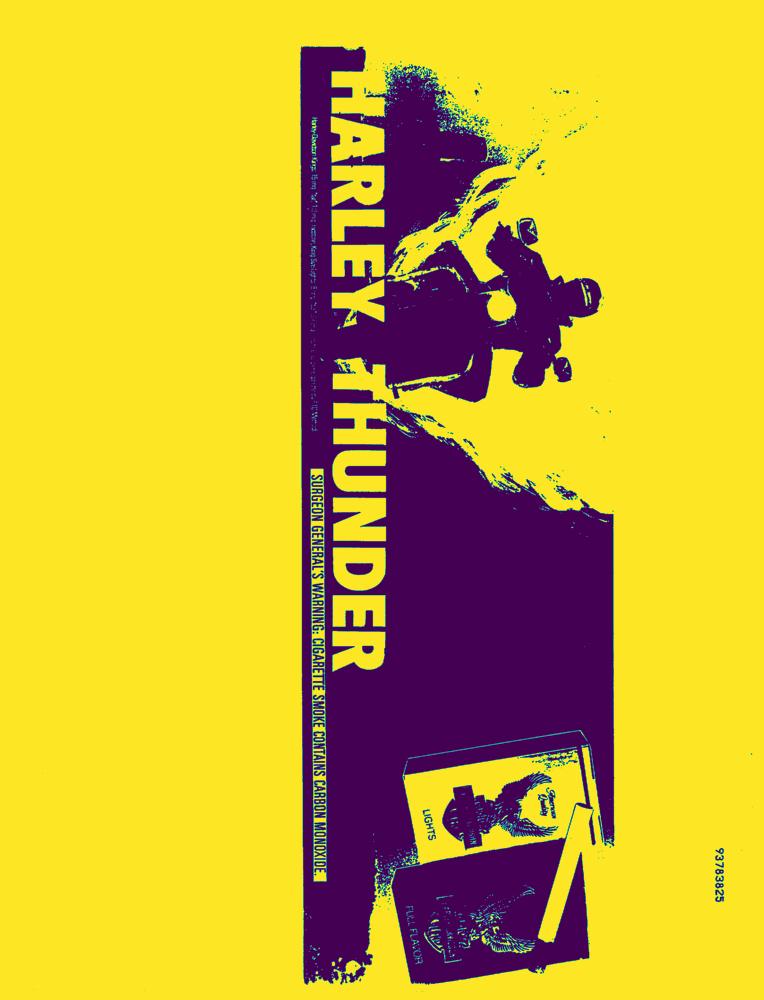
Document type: AD